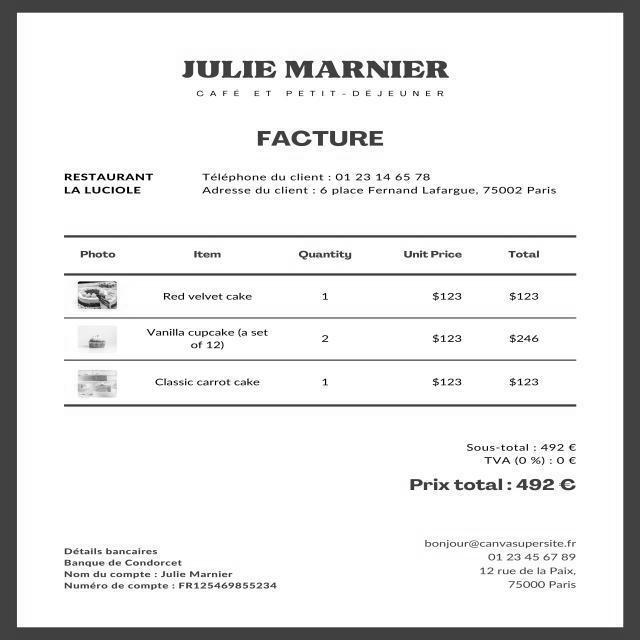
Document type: Invoice